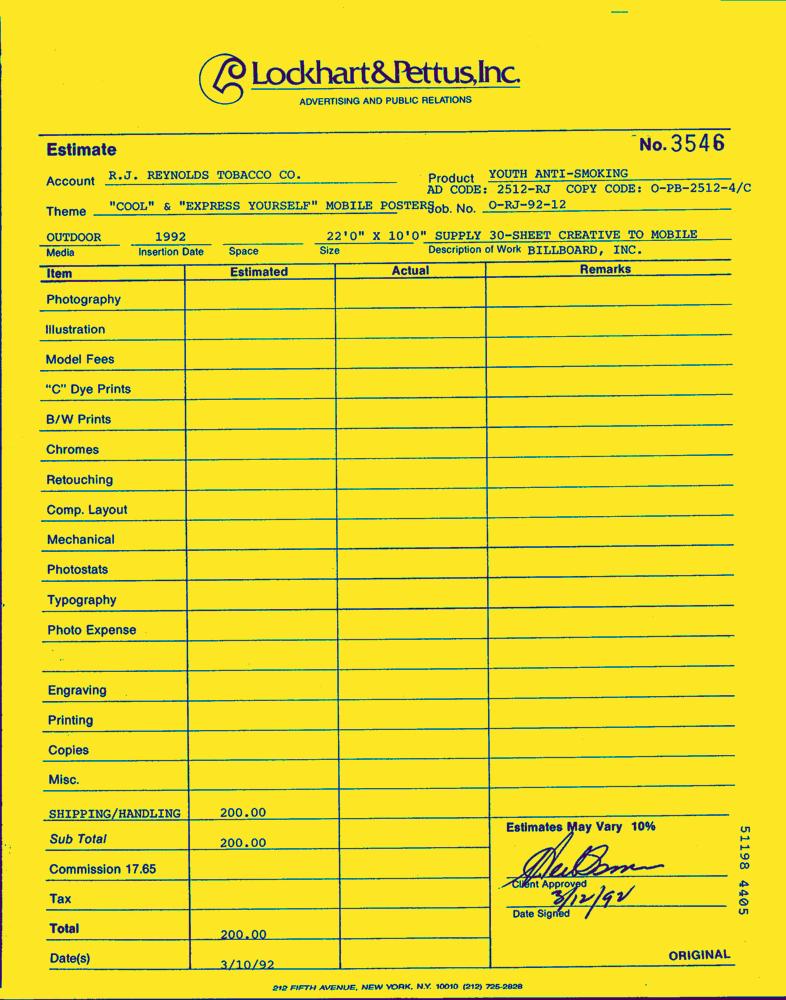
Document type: Invoice-Doc